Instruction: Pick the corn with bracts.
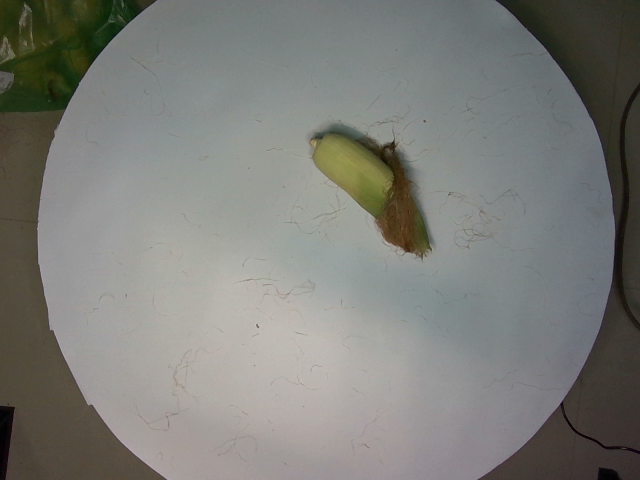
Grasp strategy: vertical